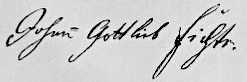
Signature of: johann gottlieb fichte